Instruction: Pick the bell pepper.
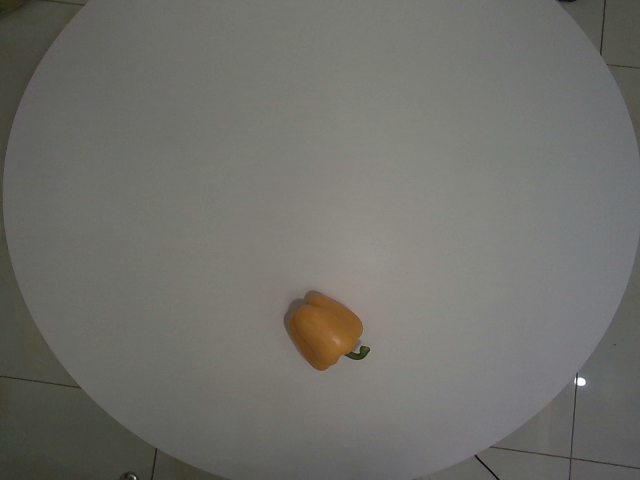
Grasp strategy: vertical